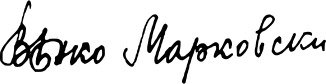
Signature of: venko markovski